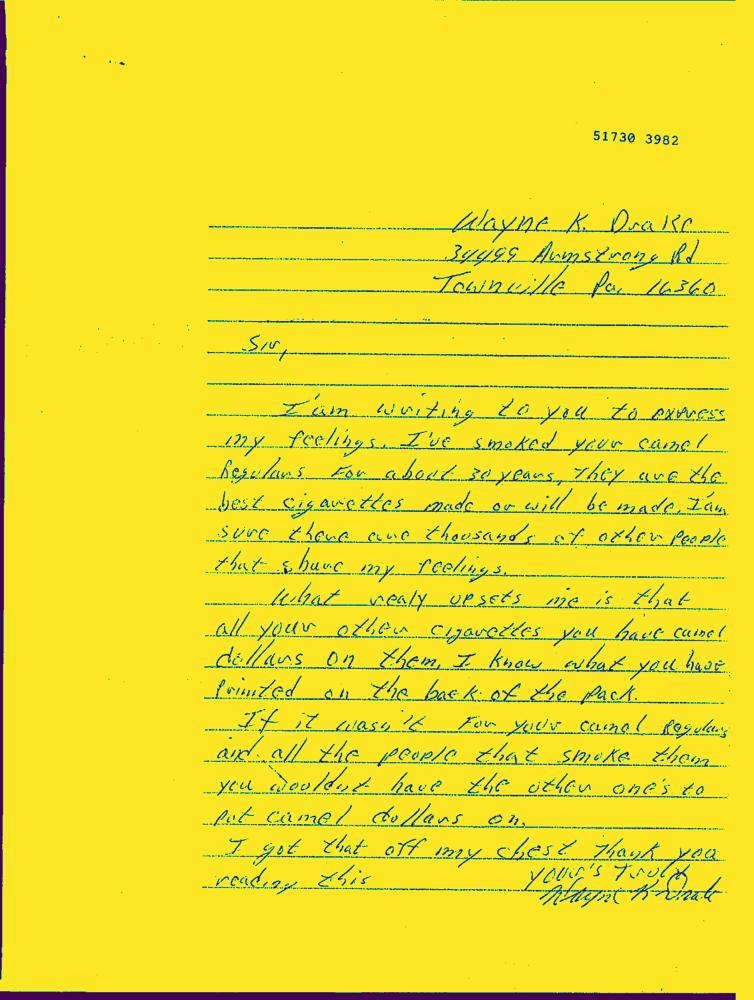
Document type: Hand-Written